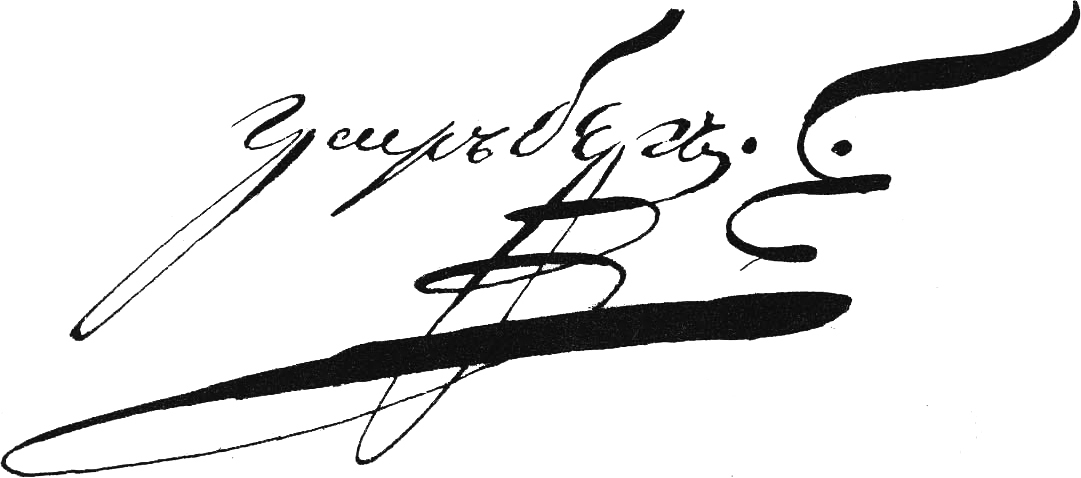
Signature of: friedrich wilhelm rembert von berg